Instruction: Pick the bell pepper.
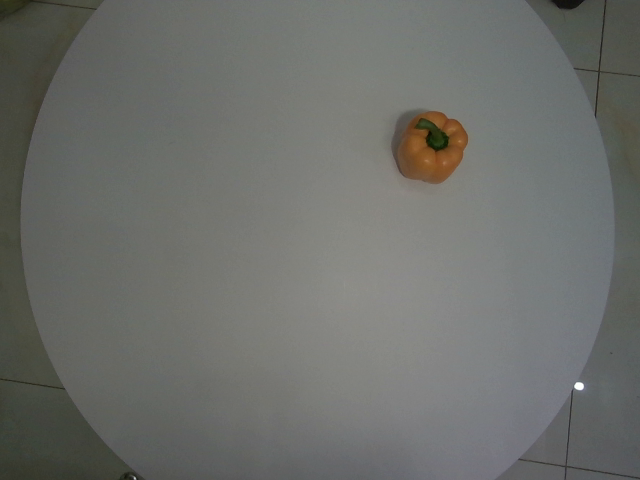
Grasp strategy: vertical